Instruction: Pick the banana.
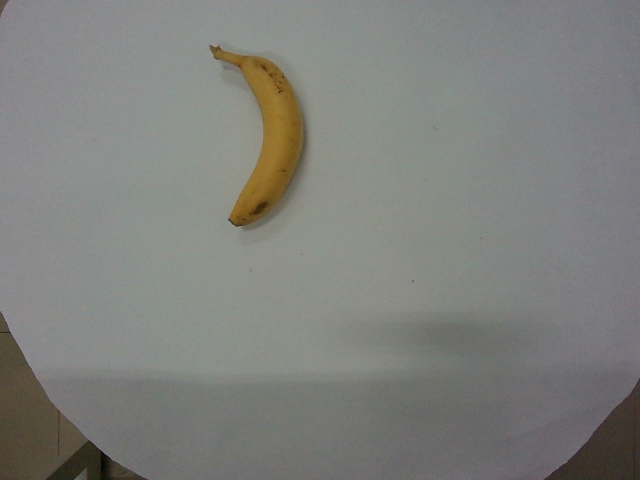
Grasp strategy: vertical